Question: In what way does the history help explain the case?
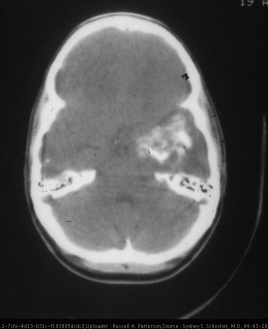
Answer: The patient's history of Adult with seizures is key in understanding the case.